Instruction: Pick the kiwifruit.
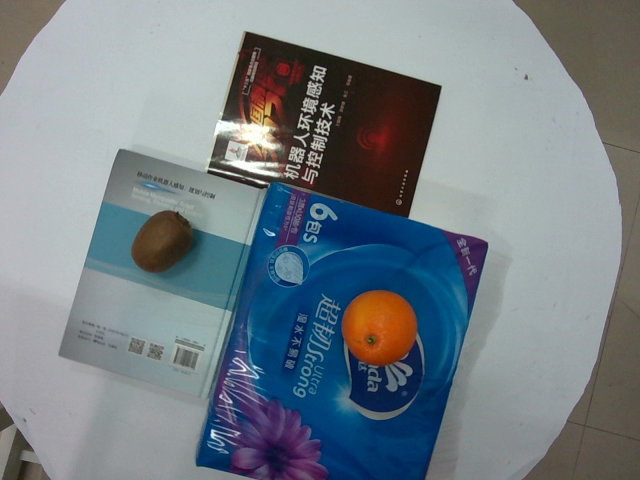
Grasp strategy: vertical